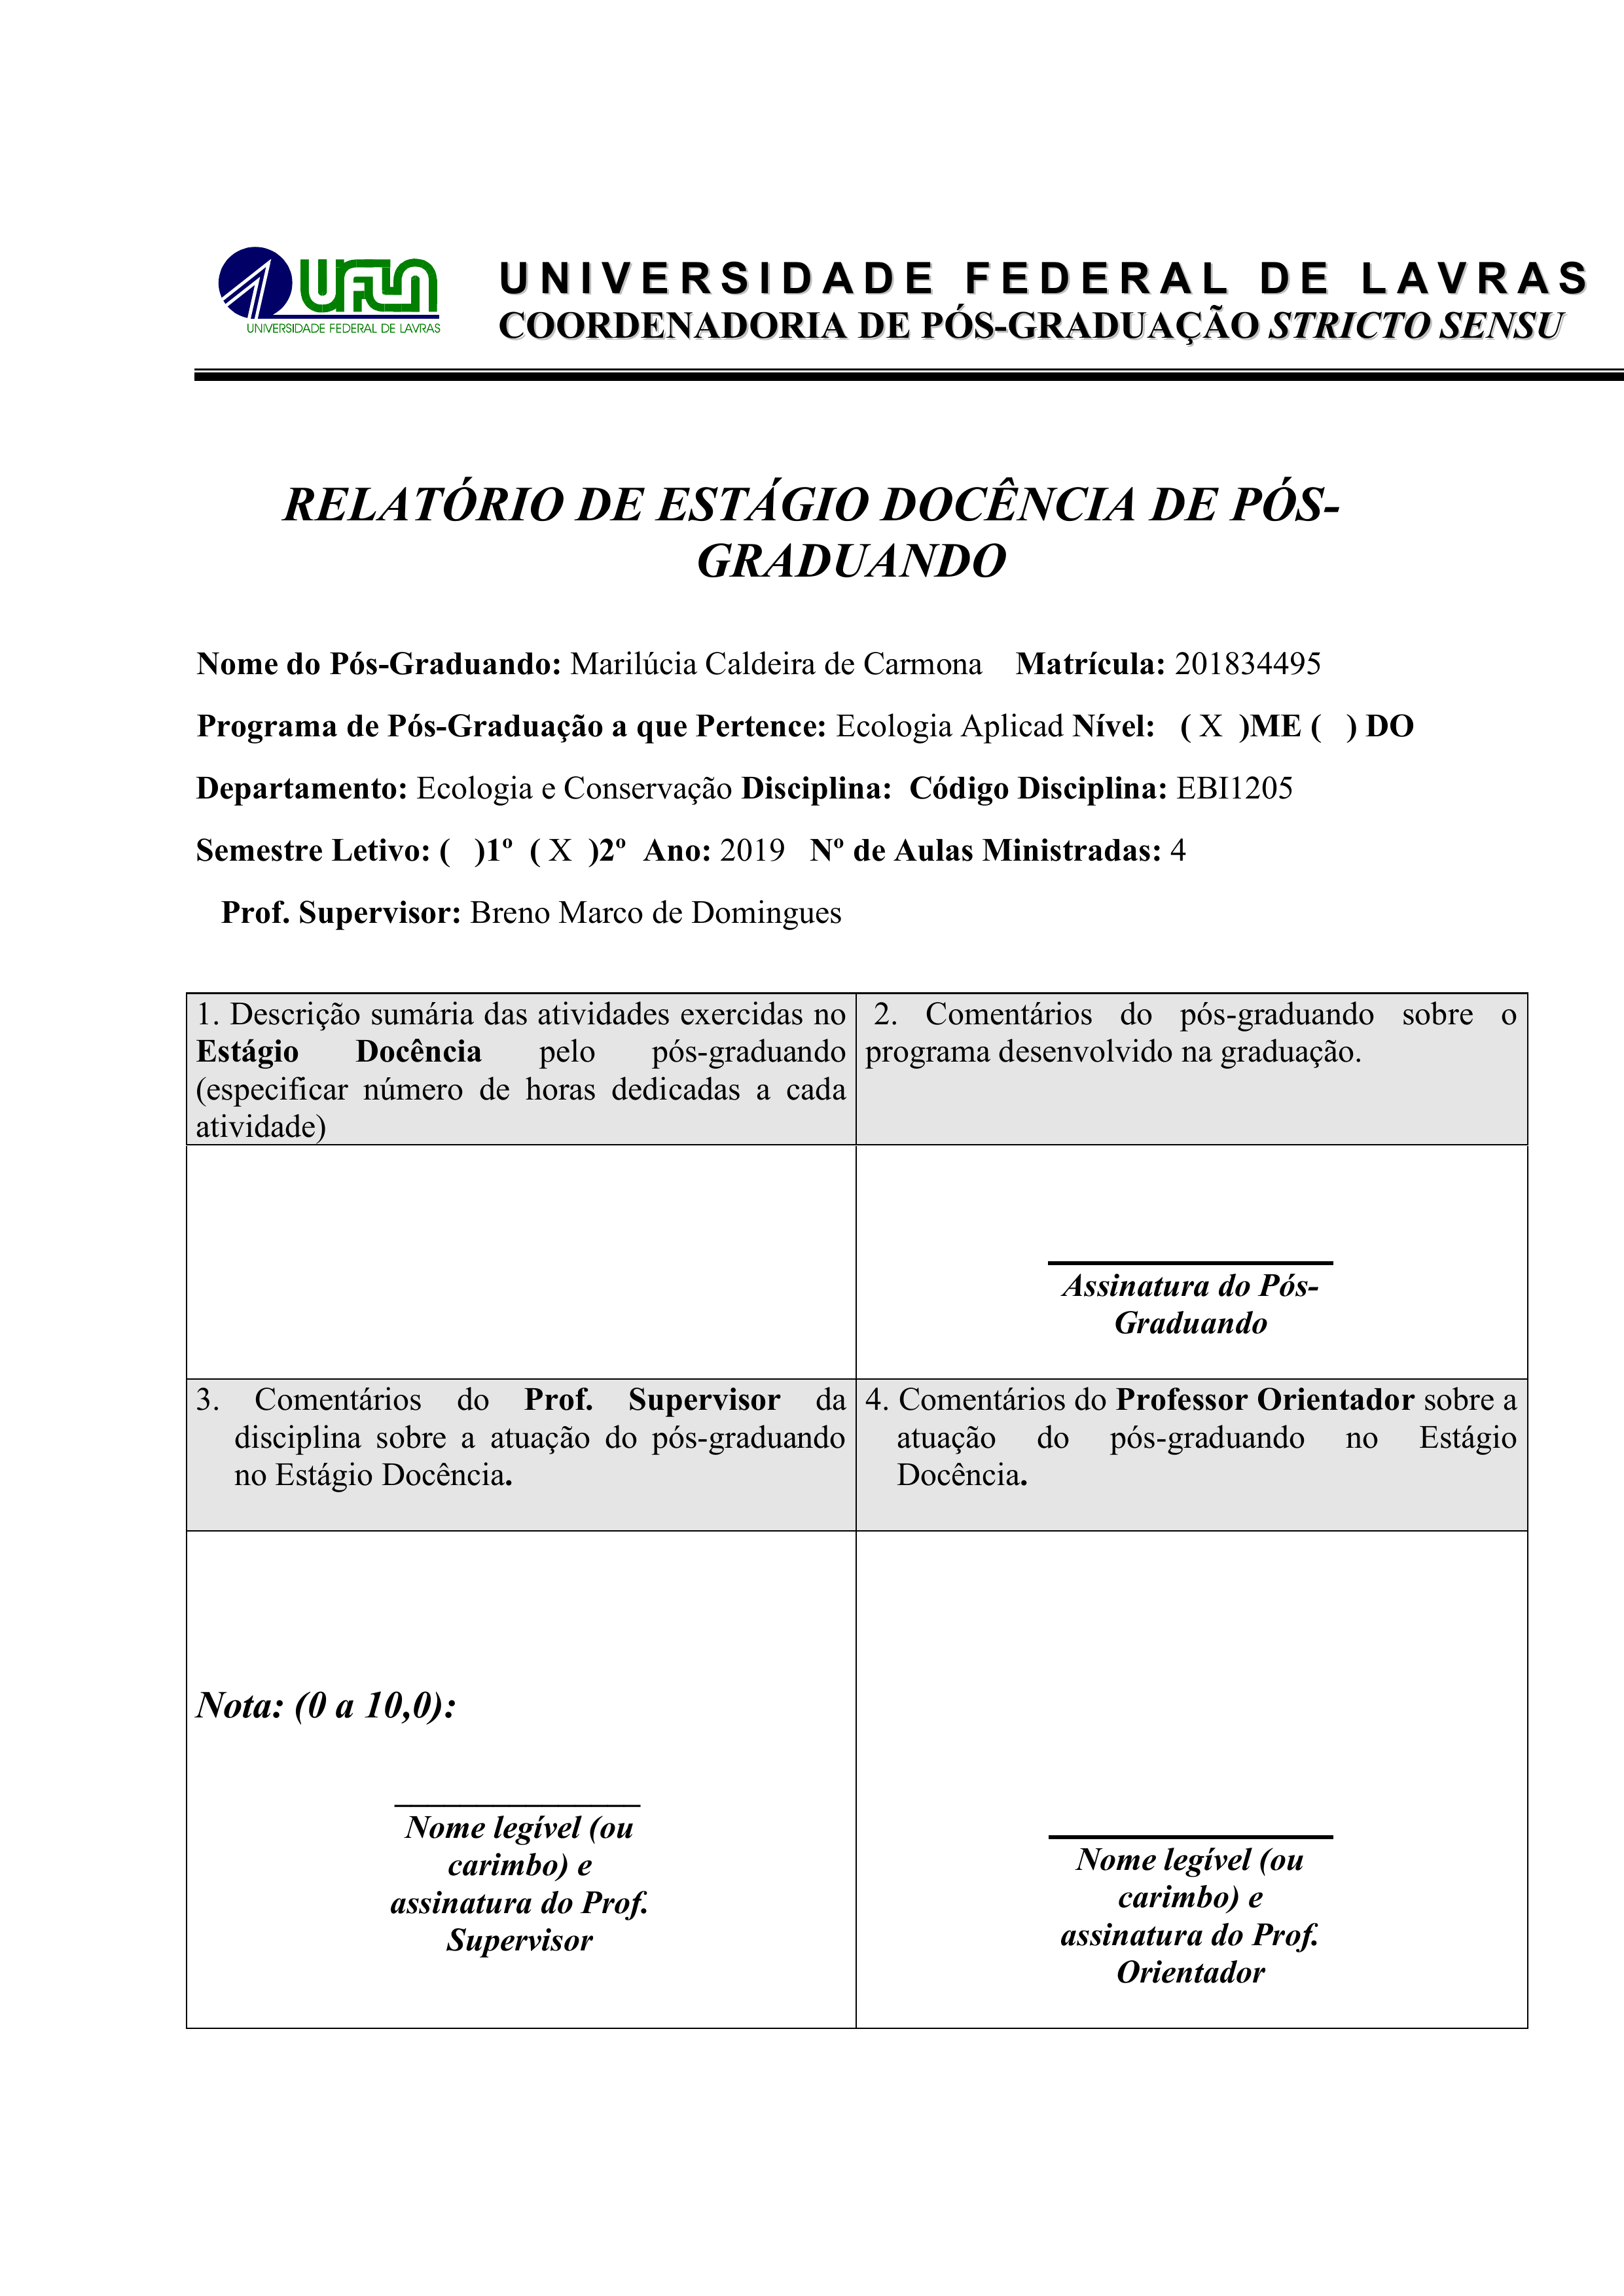
UFLA
UNIVERSIDADE FEDERAL DE LAVRAS
COORDENADORIA DE PÓS-GRADUAÇÃO STRICTO SENSU
UNIVERSIDADE FEDERAL DE LAVRAS
RELATÓRIO DE ESTÁGIO DOCÊNCIA DE PÓS- GRADUANDO
Nome do Pós-Graduando:
Marilúcia Caldeira de Carmona
Matrícula:
201834495
Programa de Pós-Graduação a que Pertence:
Ecologia Aplicad
Nível:
() DO
ME
(X)
Disciplina:
Código Disciplina:
EBI1205
Departamento:
Ecologia e Conservação
Semestre Letivo:
() 1º
2º
(X)
Ano:
2019
Nº de Aulas Ministradas:
4
Prof. Supervisor:
Breno Marco de Domingues
1. Descrição sumária das atividades exercidas no Estagio — Docência  pelo  pós-graduando (especificar número de horas dedicadas a cada atividade)
2. Comentários do pós-graduando sobre o programa desenvolvido na graduação.
Assinatura do Pós- Graduando
3. Comentários do Prof. Supervisor da disciplina sobre a atuação do pós-graduando no Estágio Docência.
4. Comentários do Professor Orientador sobre a atuação do  pós-graduando no  Estágio Docência.
Nota: (0 a 10,0):
Nome legível (ou carimbo) e assinatura do Prof. Supervisor
Nome legível (ou carimbo) e assinatura do Prof. Orientador